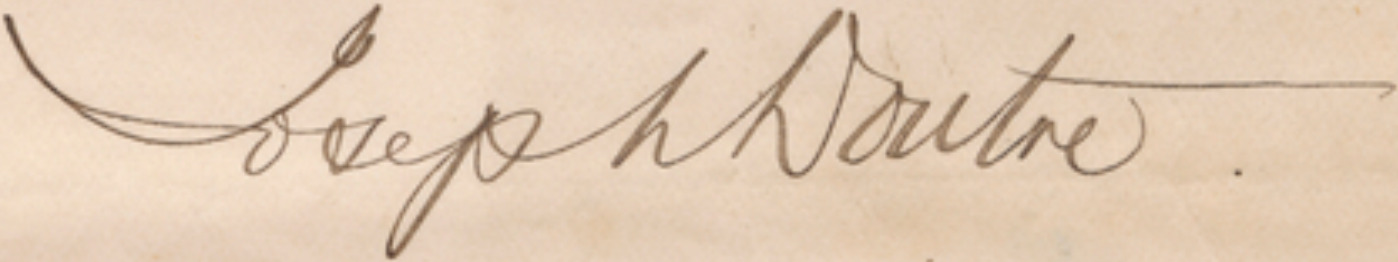
Signature of: joseph doutre